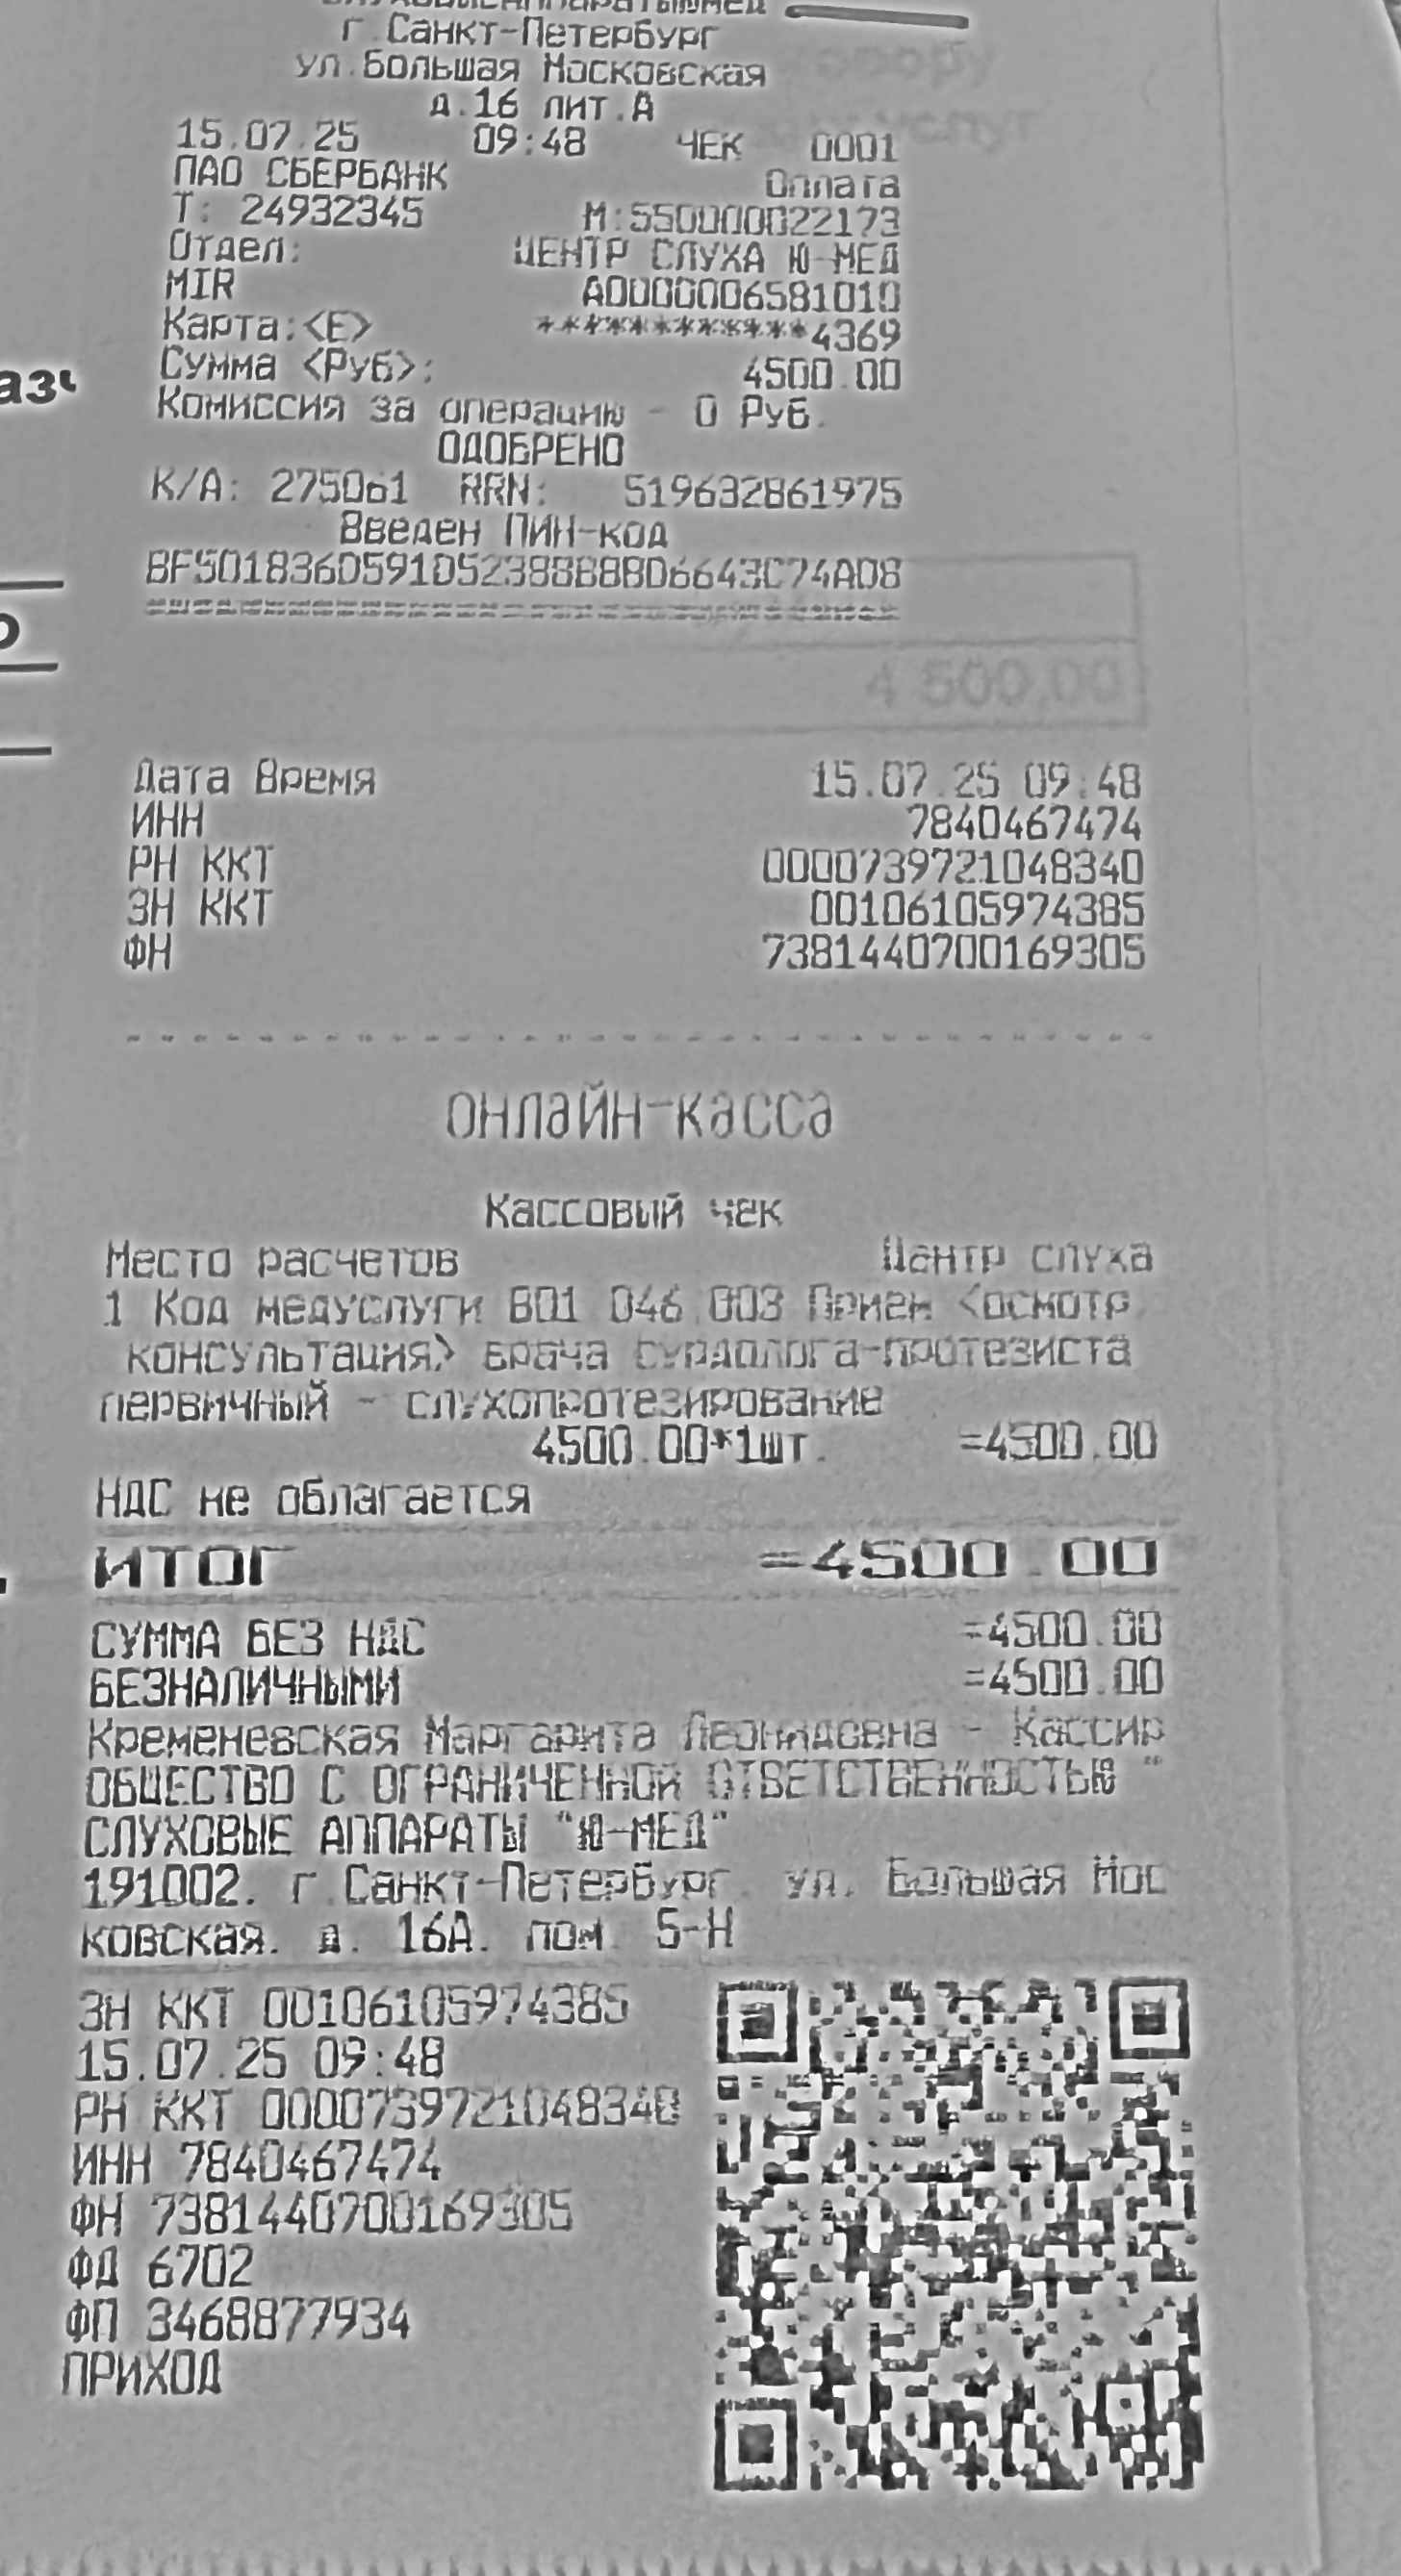
Продавец: ОБЩЕСТВО С ОГРАНИЧЕННОЙ ОТВЕТСТВЕННОСТЬЮ "СЛУХОВЫЕ АППАРАТЫ "Ю-МЕД"
ИНН: 7840467474
Дата: 15.07.25
Товары: 1 Код медуслуги B01 046 003 Прием <осмотр консультация> врача сурдолога-протезиста первичный – слухопротезирование
Количество: 1
Цена: 4500.00
Сумма: 4500.00
Итого: 4500.00